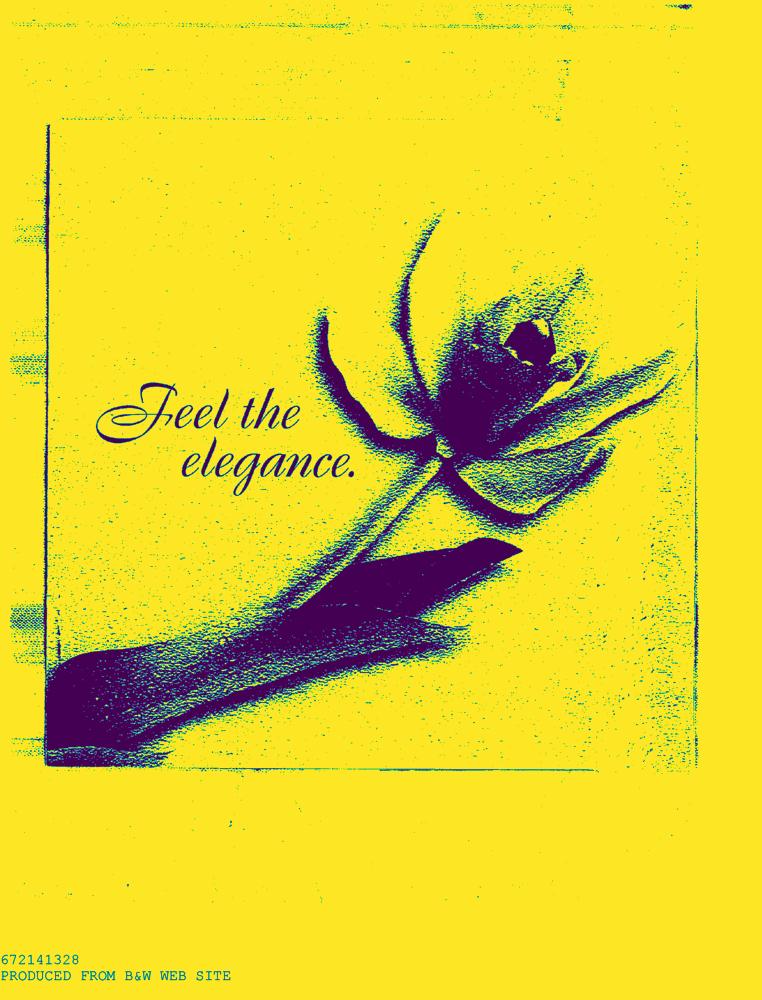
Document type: AD